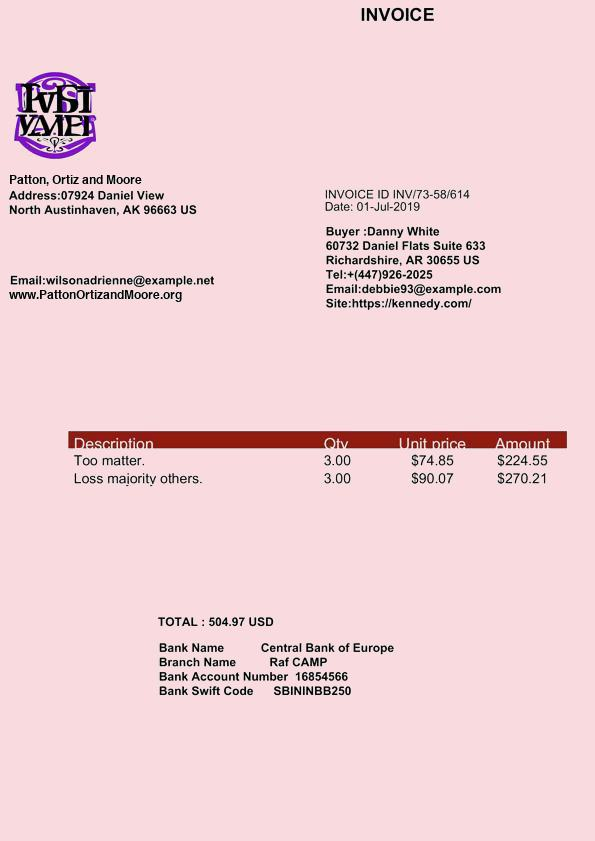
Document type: Invoice